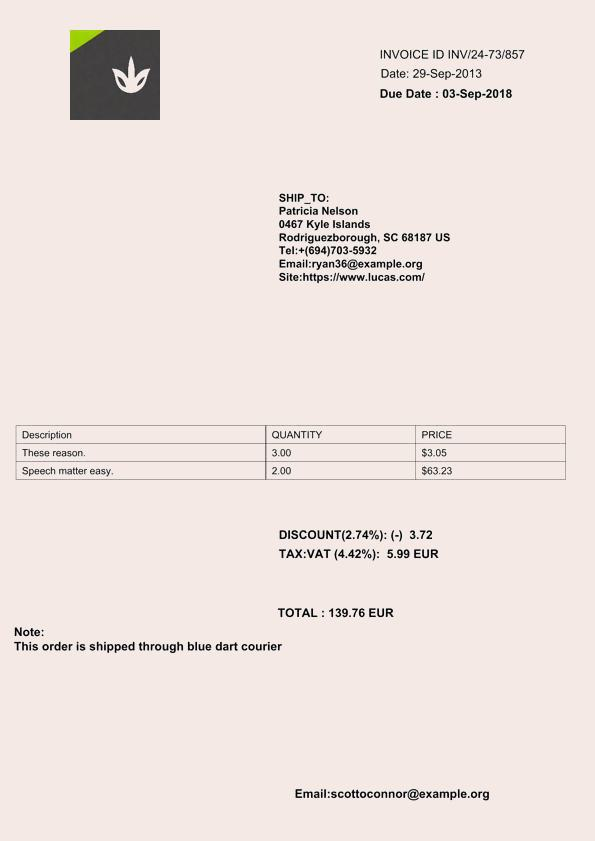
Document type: Invoice